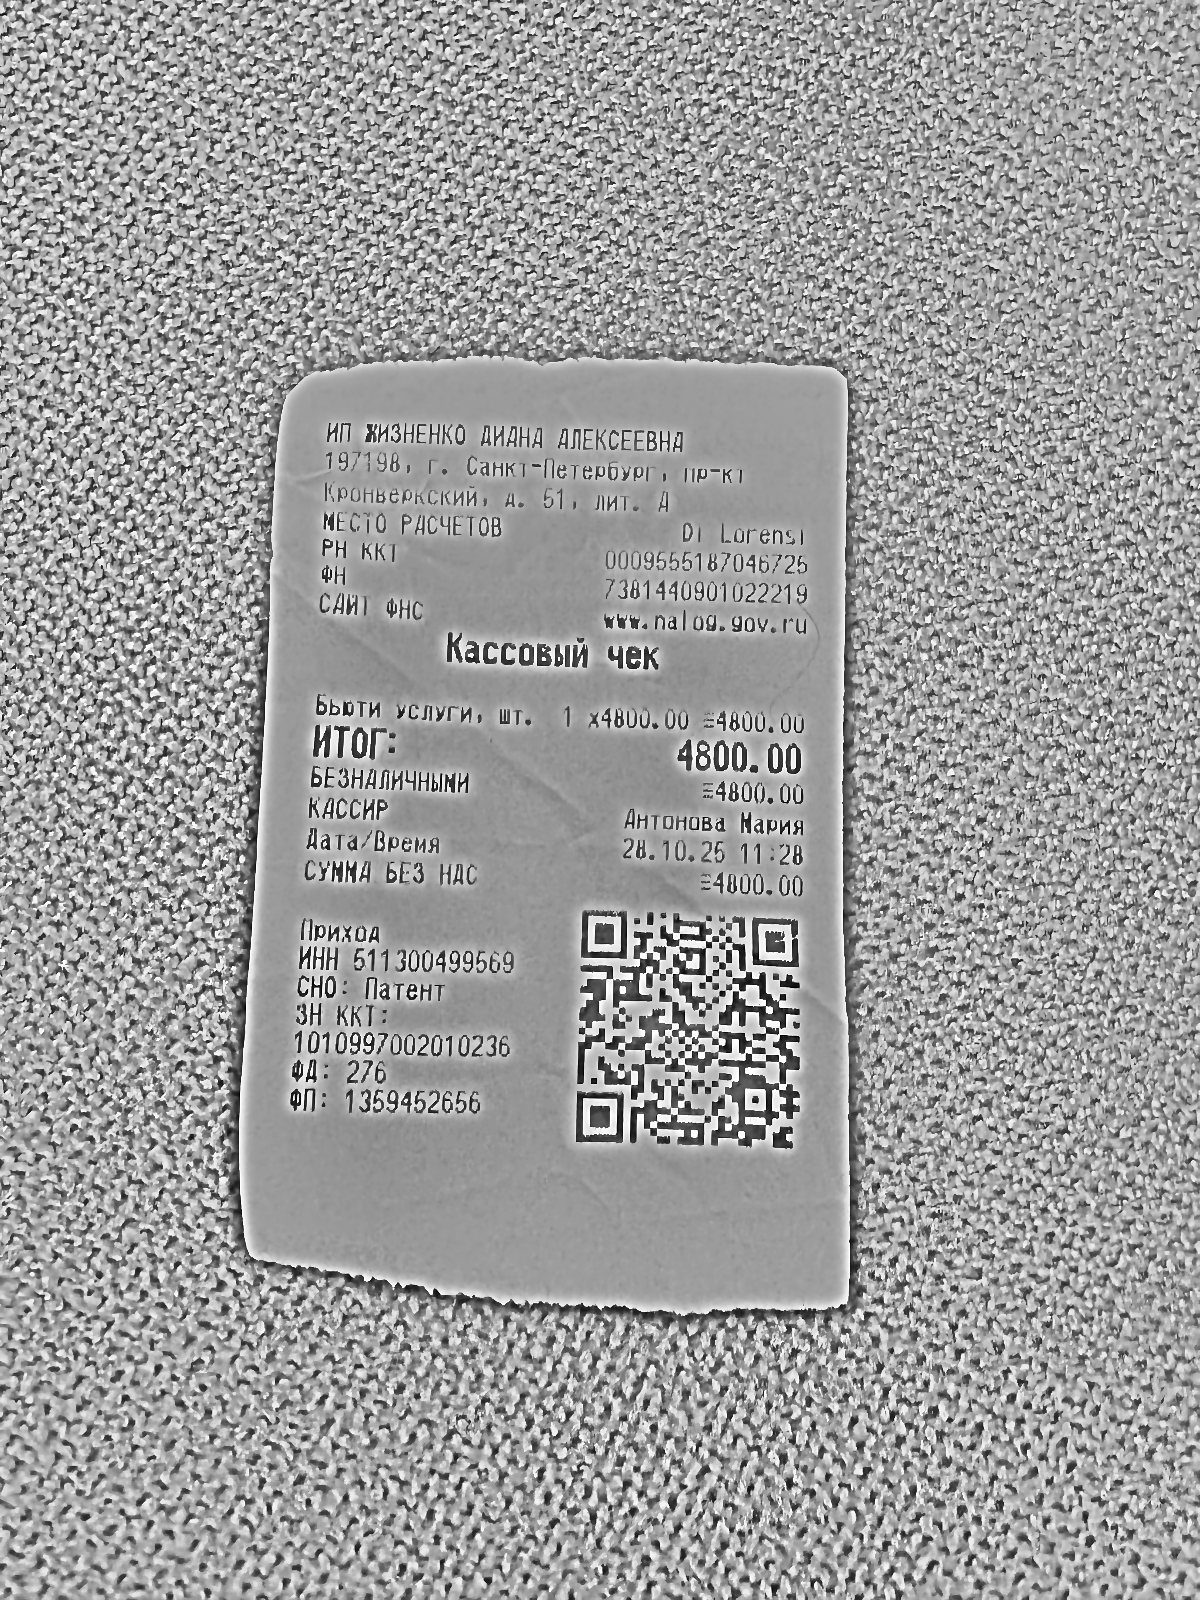
Продавец: ИП ЖИЗНЕНКО ДИАНА АЛЕКСЕЕВНА
ИНН: 511300499569
Дата: 28.10.25
Товары: Бьюти услуги
Количество: 1
Цена: 4800.00
Сумма: 4800.00
Итого: 4800.00